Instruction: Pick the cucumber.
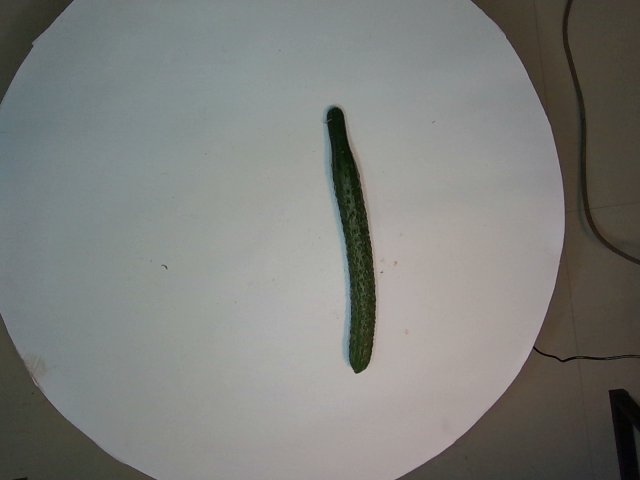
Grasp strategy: vertical